Can you pull out the amount in words, numerical amount, payee's name, date of the cheque, and the bank's name from the image?
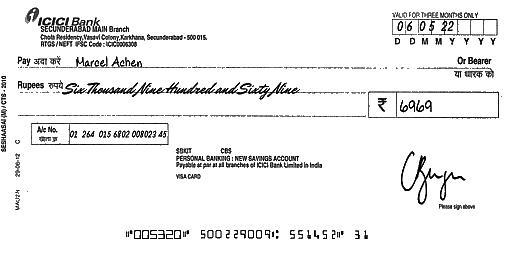
amt_in_words: Six Thousand Nine Hundred and Sixty Nine
amt_in_figures: 6969
payee_name: Marcel Achen
bank_name: ICICI Bank
cheque_date: 06/05/22